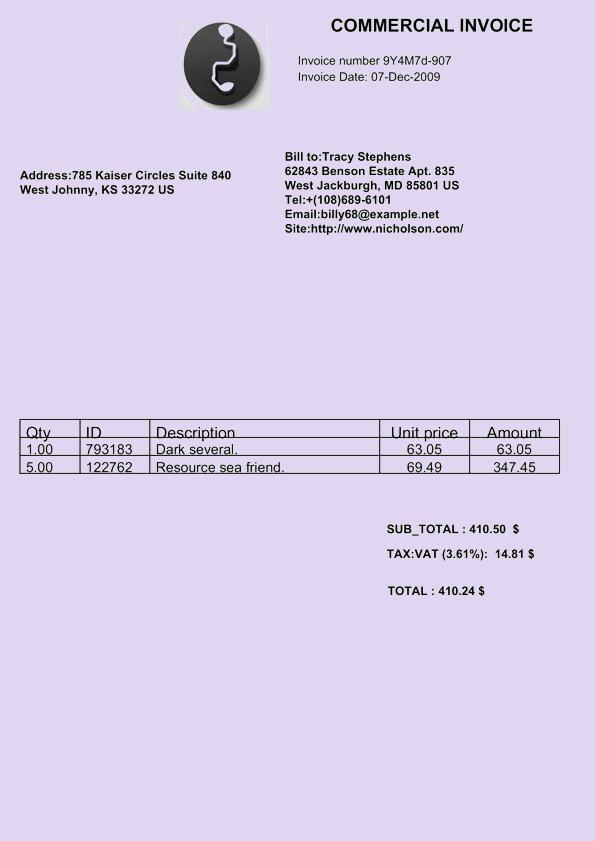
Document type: Invoice